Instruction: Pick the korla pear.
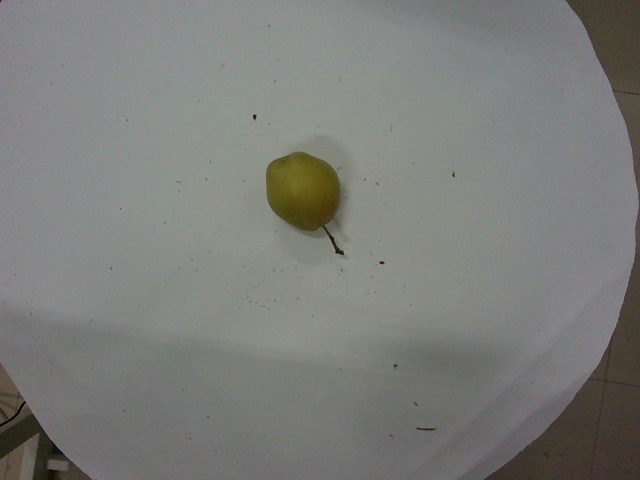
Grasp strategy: vertical